Question: What is the main concern?
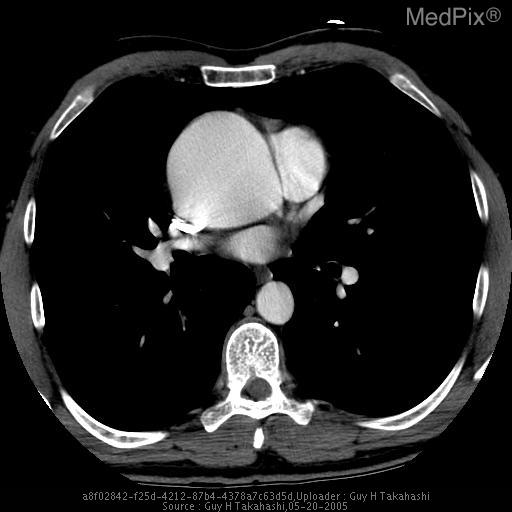
Answer: The findings suggest PA and Lateral CXR demonstrates no mediastinal widening. Heart size is normal.  The lungs are clear.

Contrast CT demonstrates a large ascendning aortic aneurysm beginning at the root and extending to the arch just proximal to the take off of the innominate artery.. Contrast CT demonstrates a large ascending aortic aneurysm from the root to the arch.. The patient might have a history of 51 y/o Caucasian male with sudden onset of chest and mid back pain.  No prior history of acute chest syndrome, angina, or other heart disease.  No other significant past medical history or family history.  No history of alcohol or tobacco use.  No medications..